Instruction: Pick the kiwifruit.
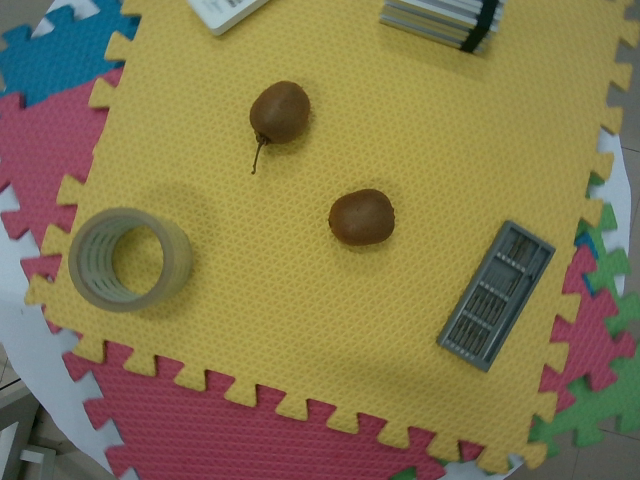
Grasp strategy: vertical